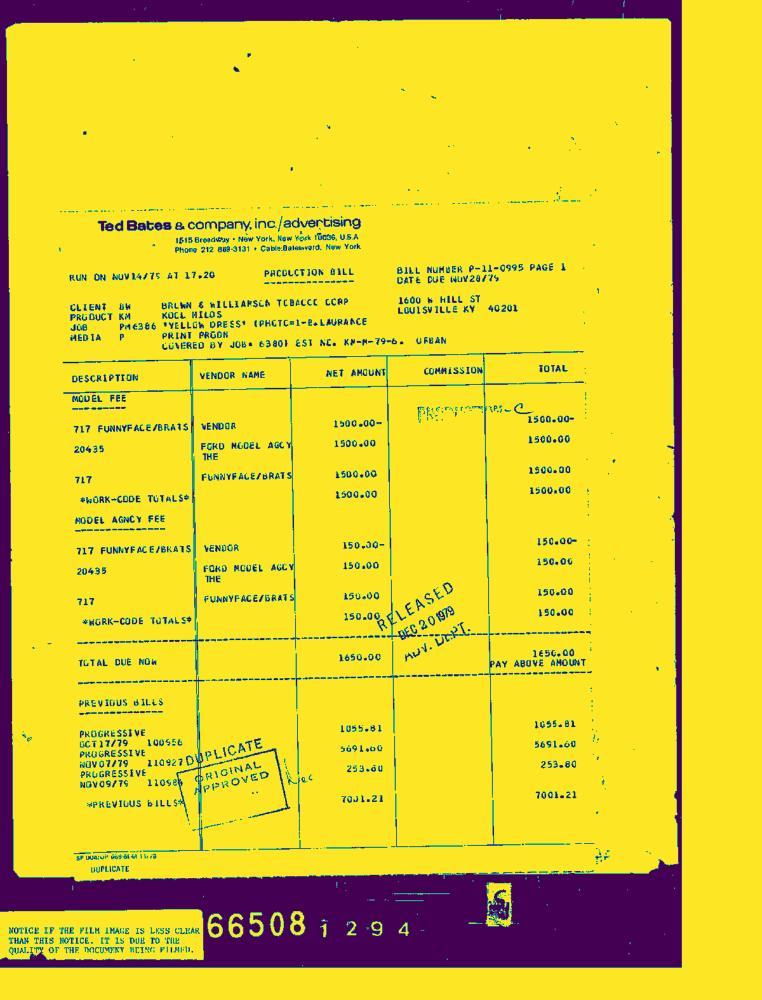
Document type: Invoice-Doc